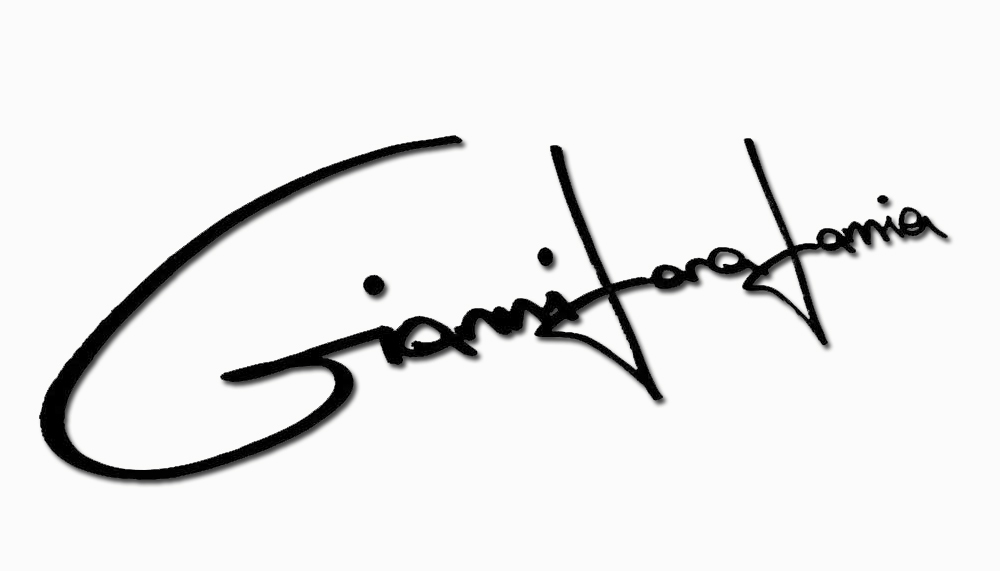
Signature of: gianni lora lamia